Question: What might the diagnosis be?
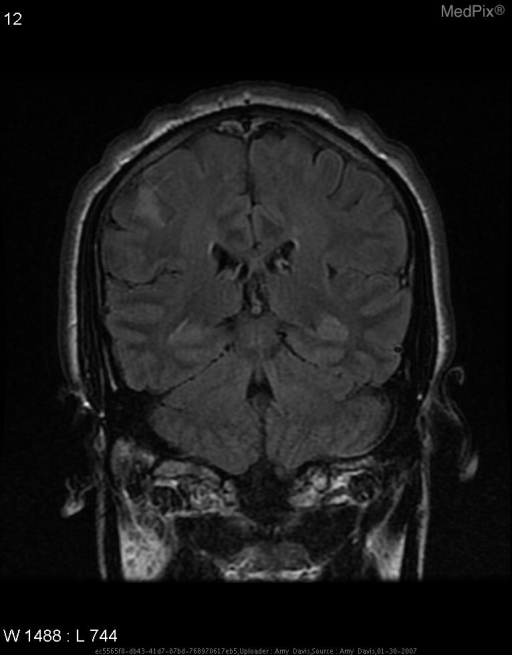
Answer: The possible diagnosis includes Transient Ischemic Attack
Focal infection
Meningo-encephalitis.